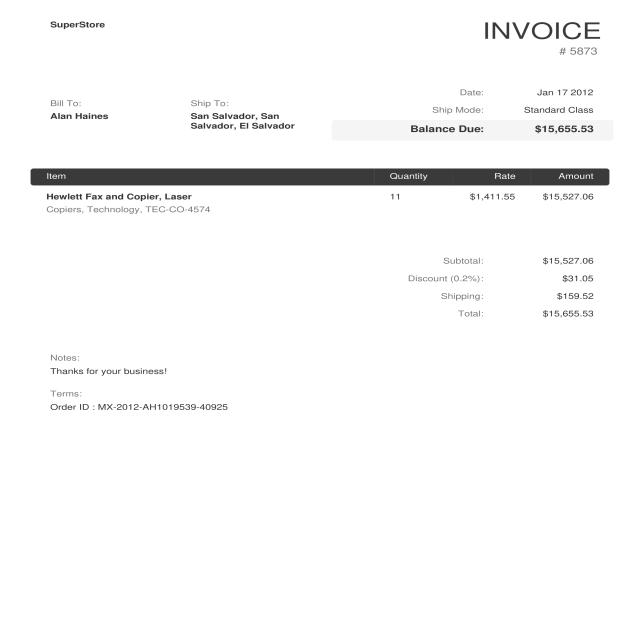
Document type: Invoice